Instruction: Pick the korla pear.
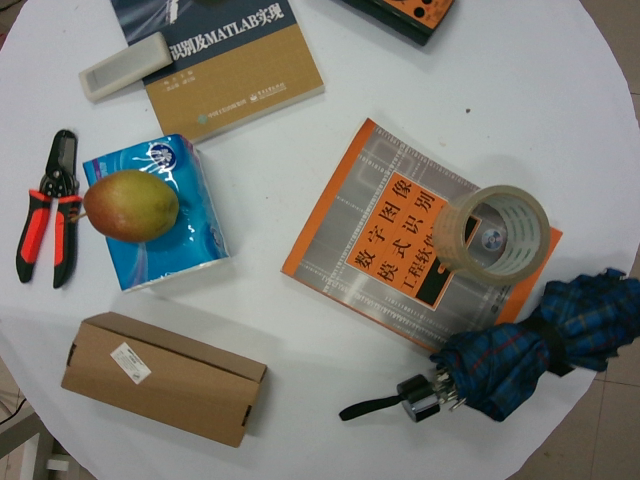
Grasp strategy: vertical